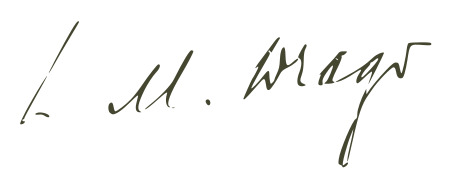
Signature of: luis maría drago